Question: What was observed in the imaging?
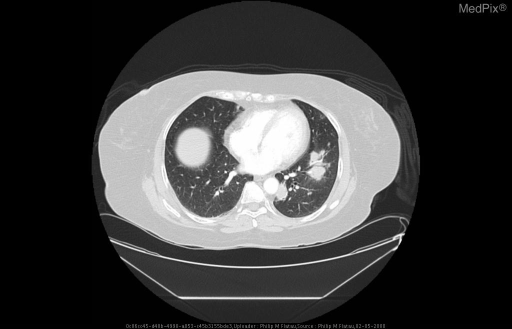
Answer: The imaging shows Chest x-ray demonstrated rounded lobular nodules in the left lower lobe.  CT pulmonary angiogram revealed multiple enhancing left lower lobe masses, some with cavitation. Multiple enhancing left lower lobe masses, some with cavitation.